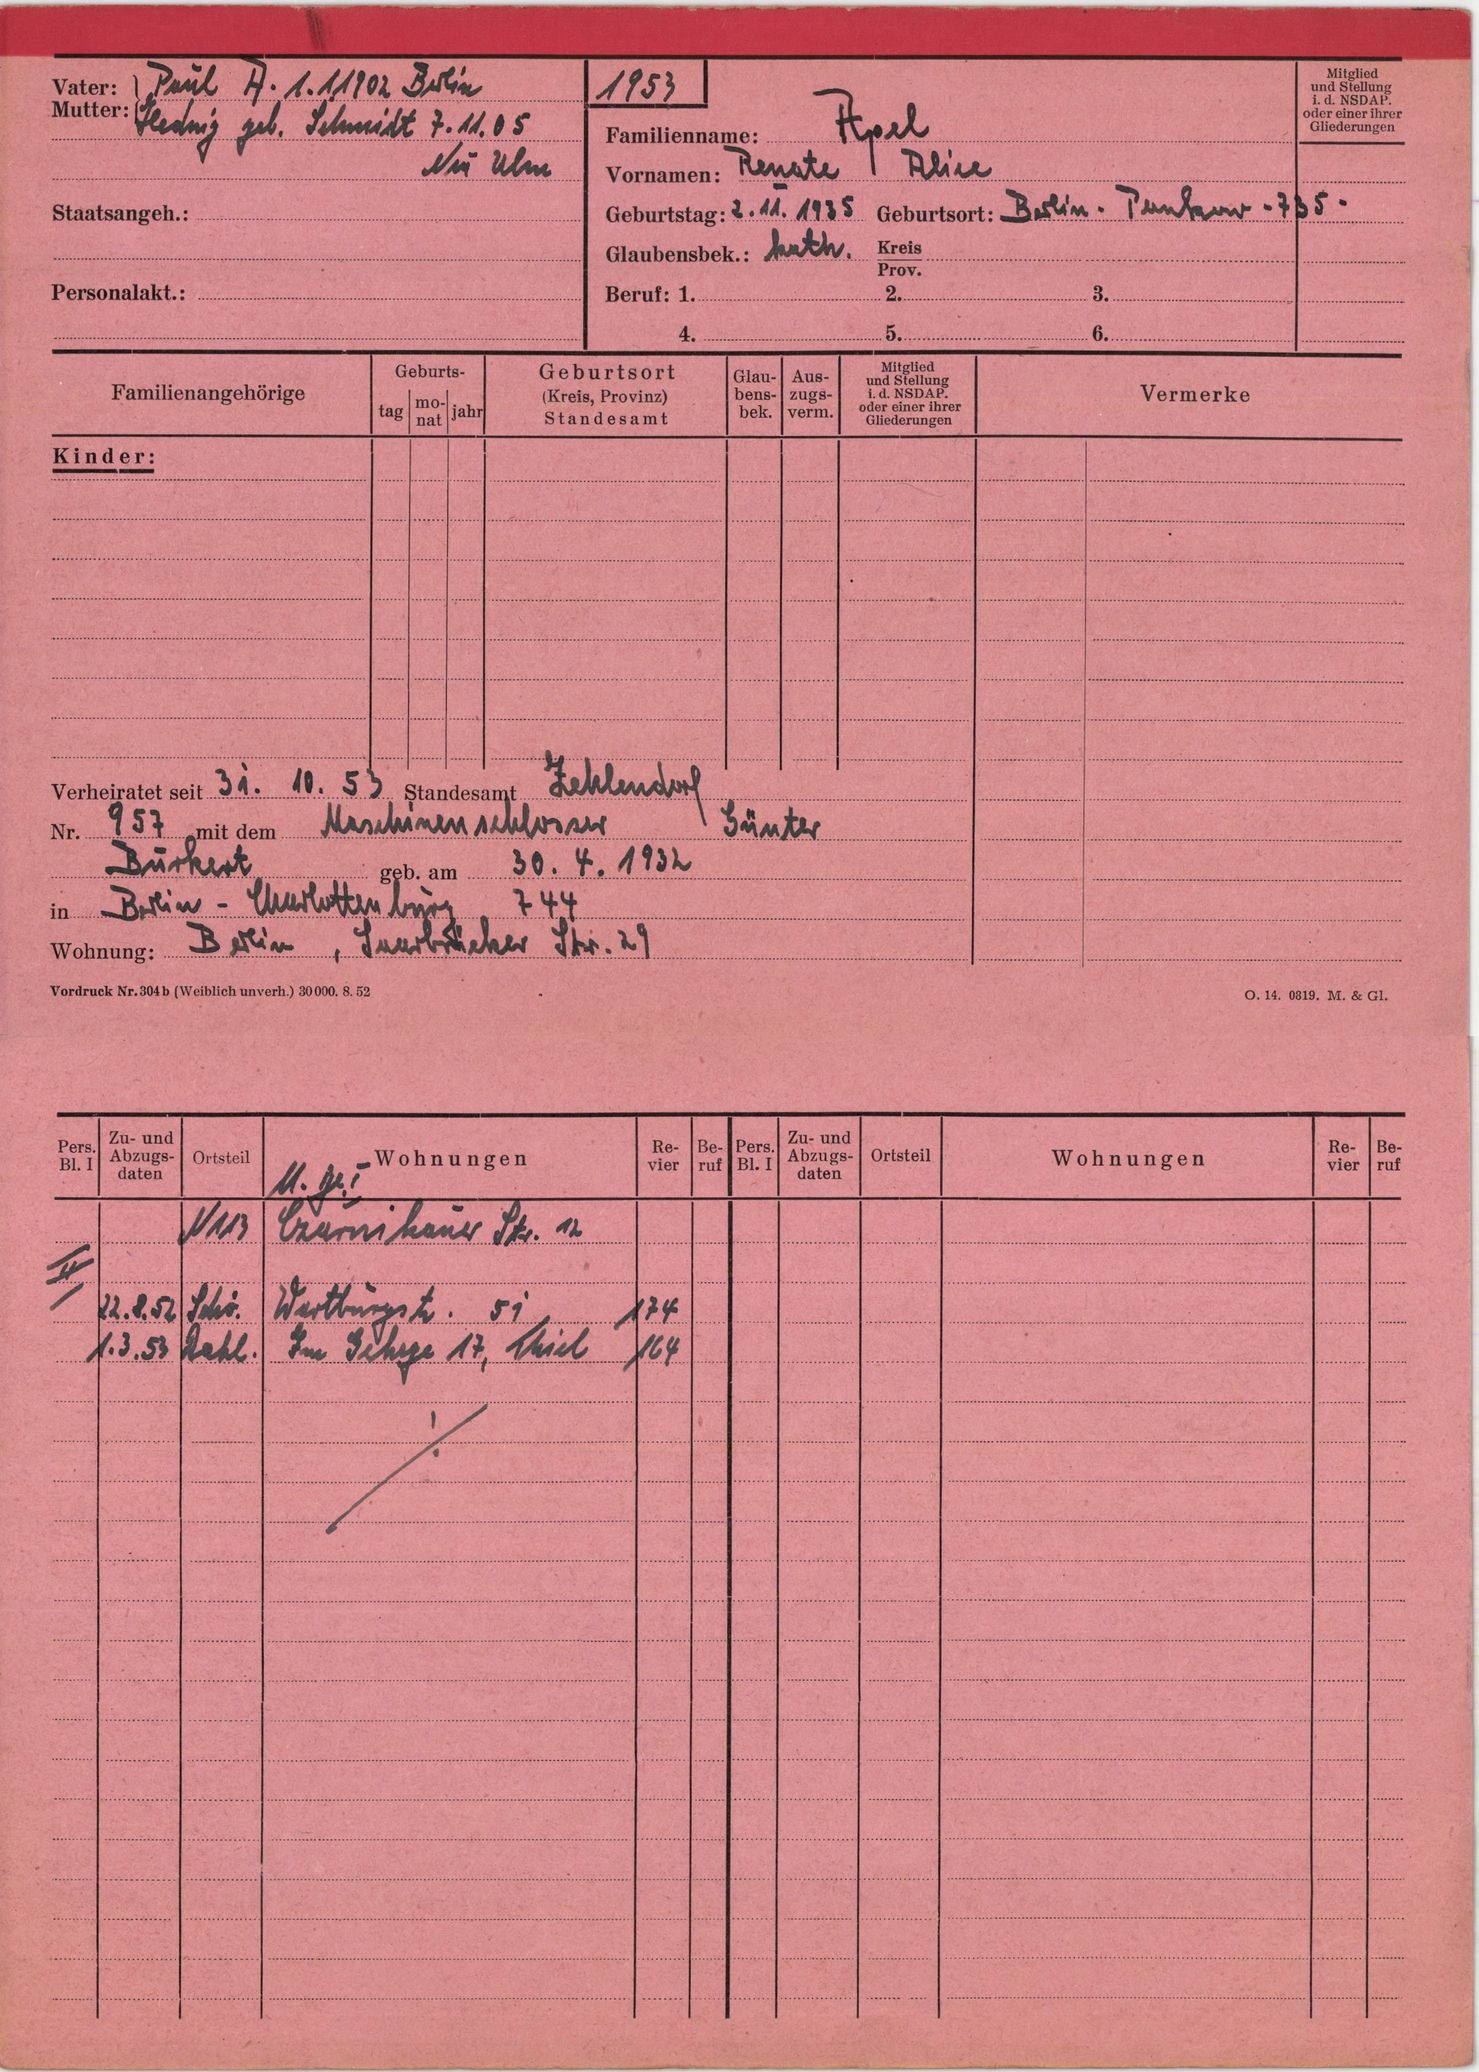
Apel